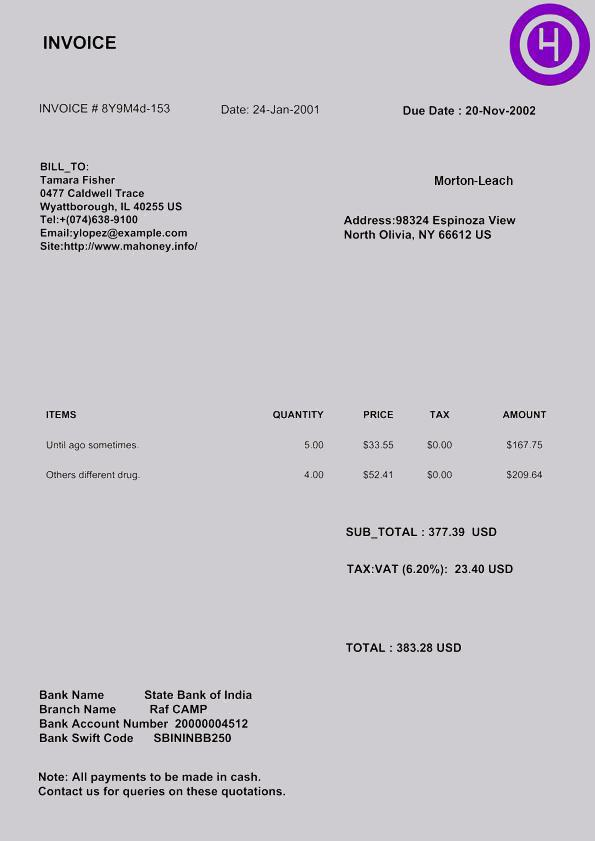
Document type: Invoice